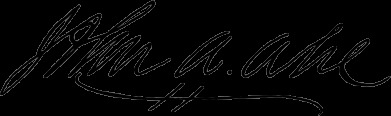
Signature of: john alexander ahl